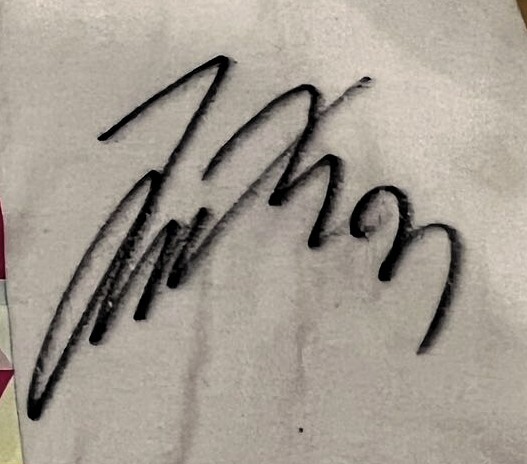
Signature of: tatsushi koyanagi